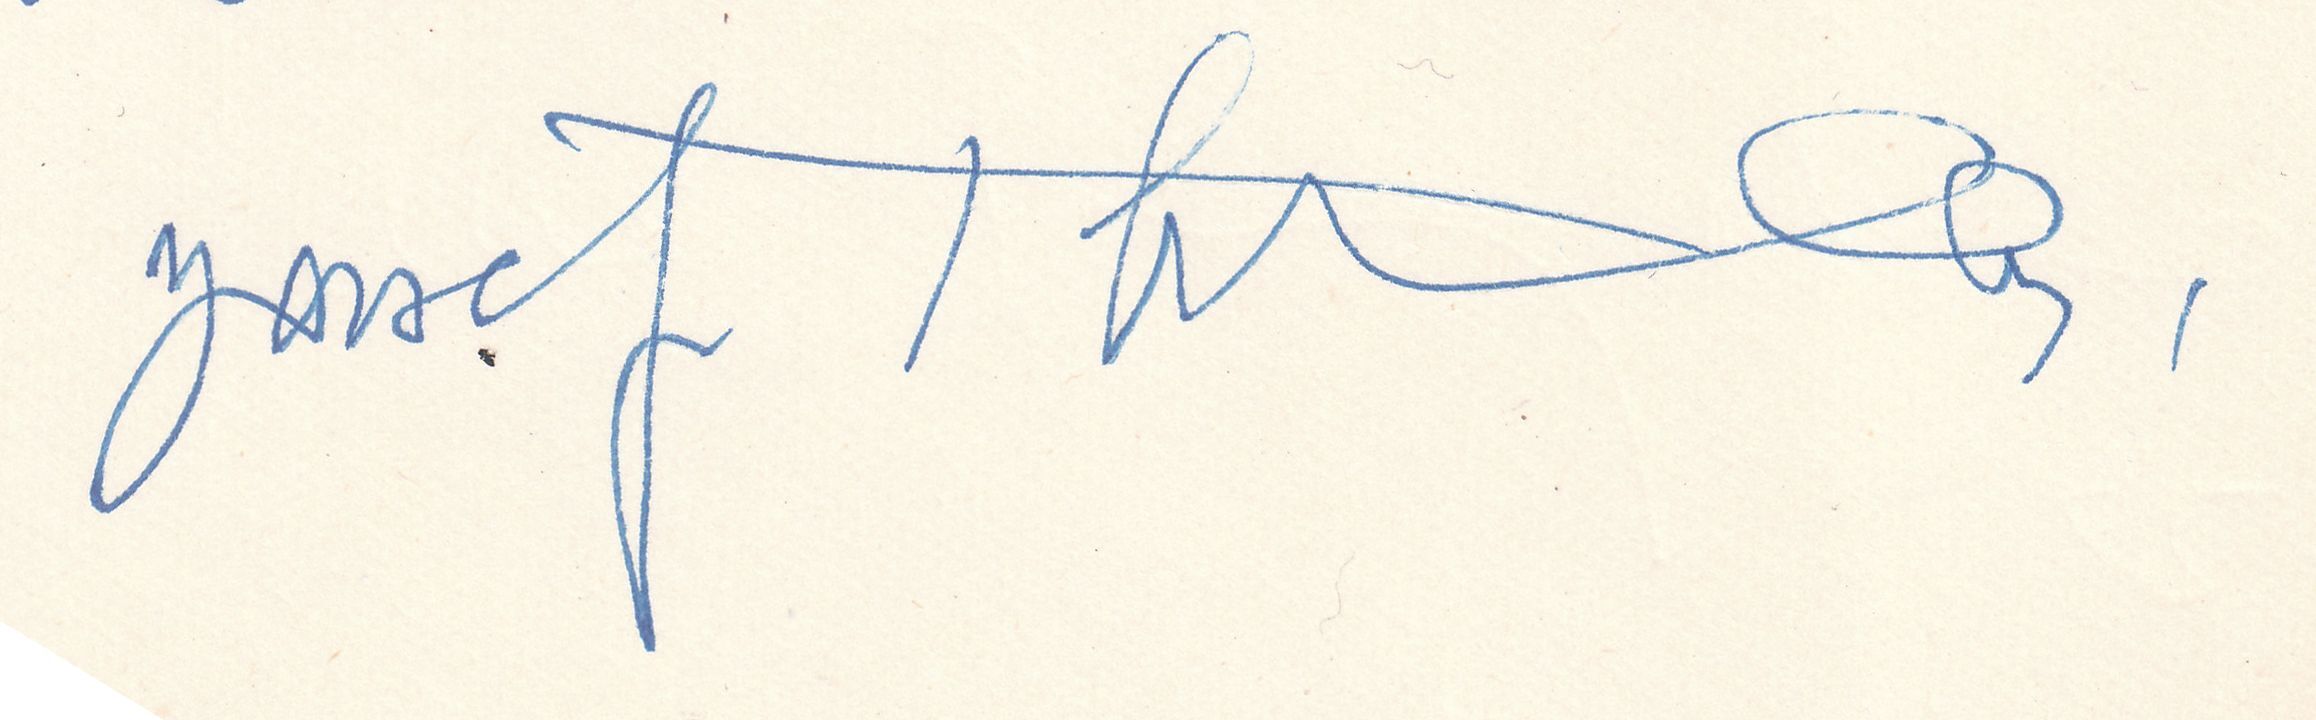
Signature of: josef škvorecký